Question: What was observed in the imaging?
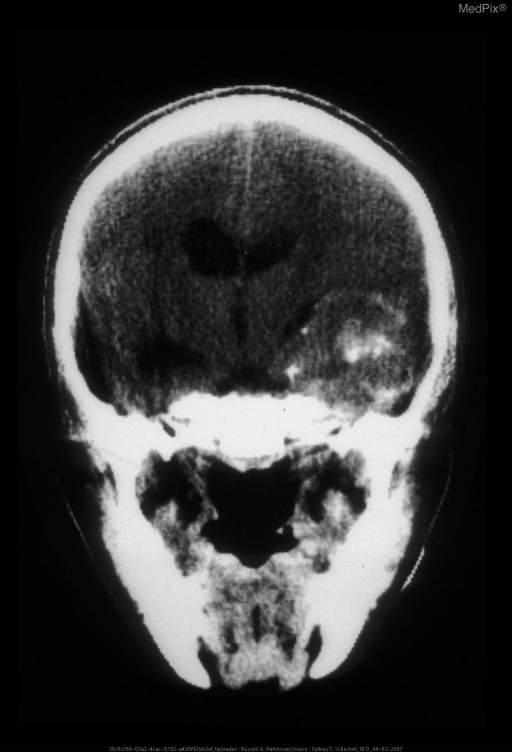
Answer: The imaging shows Ganglioglioma Ganglioglioma.